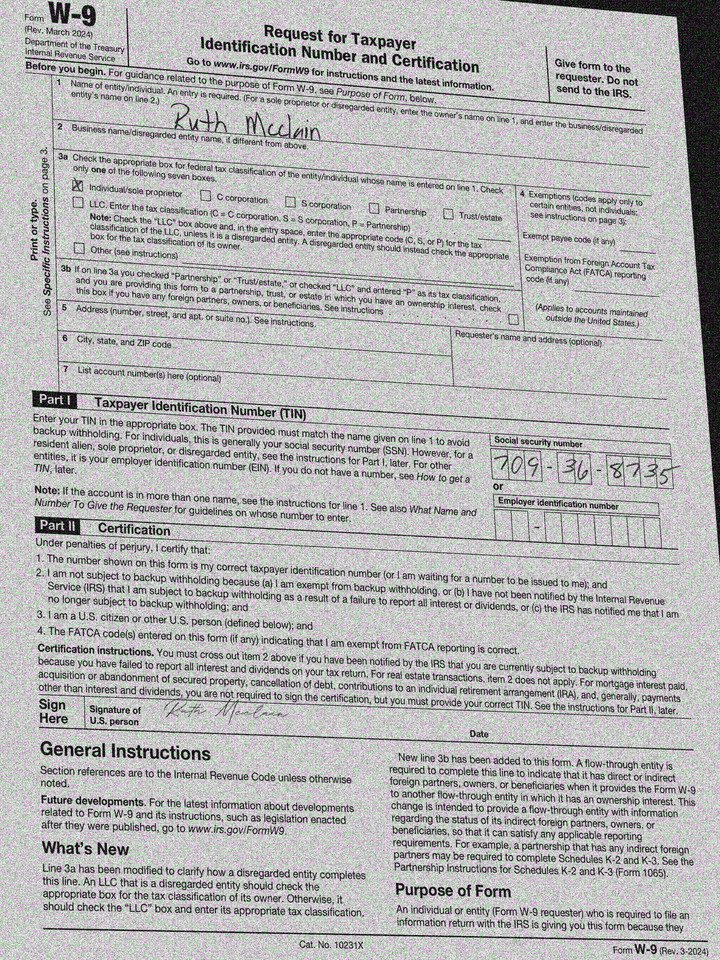
cbx: yes
ssn: 709368735
enm: Ruth Mcclain